Question: What might the diagnosis be?
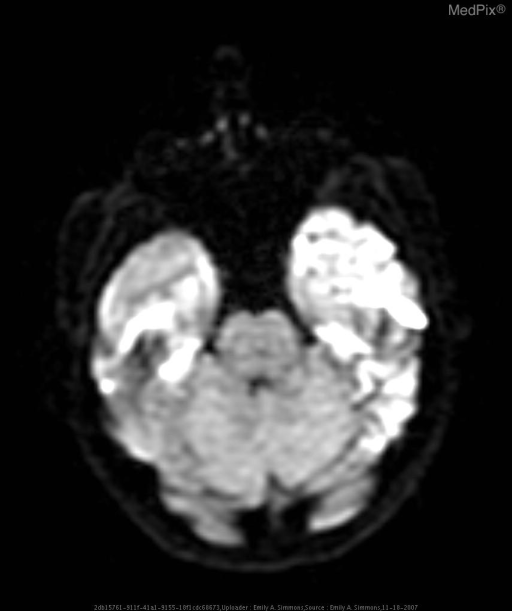
Answer: The possible diagnosis includes HSV encephalitis
VZV encephalitis
HHV-6 encephalitis
EBV encephalitis
vasculitis
syphilis
tuberculous meningitis
WNV.